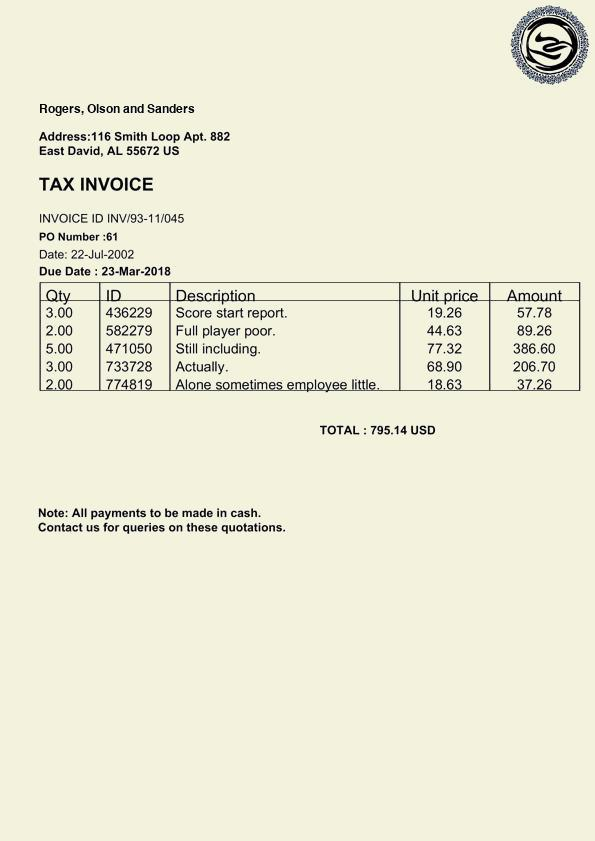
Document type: Invoice